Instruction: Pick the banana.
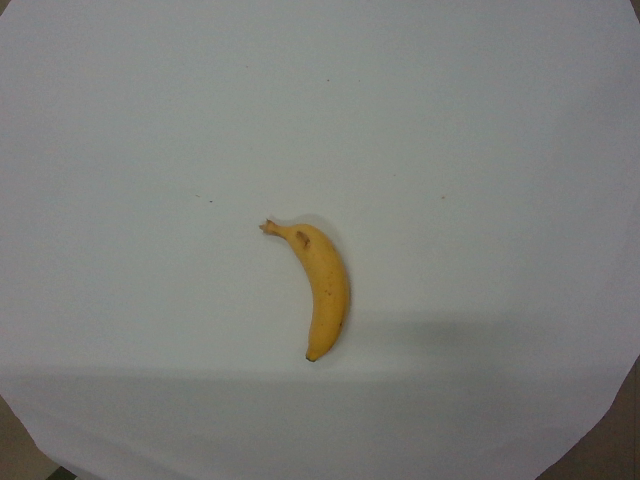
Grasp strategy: vertical